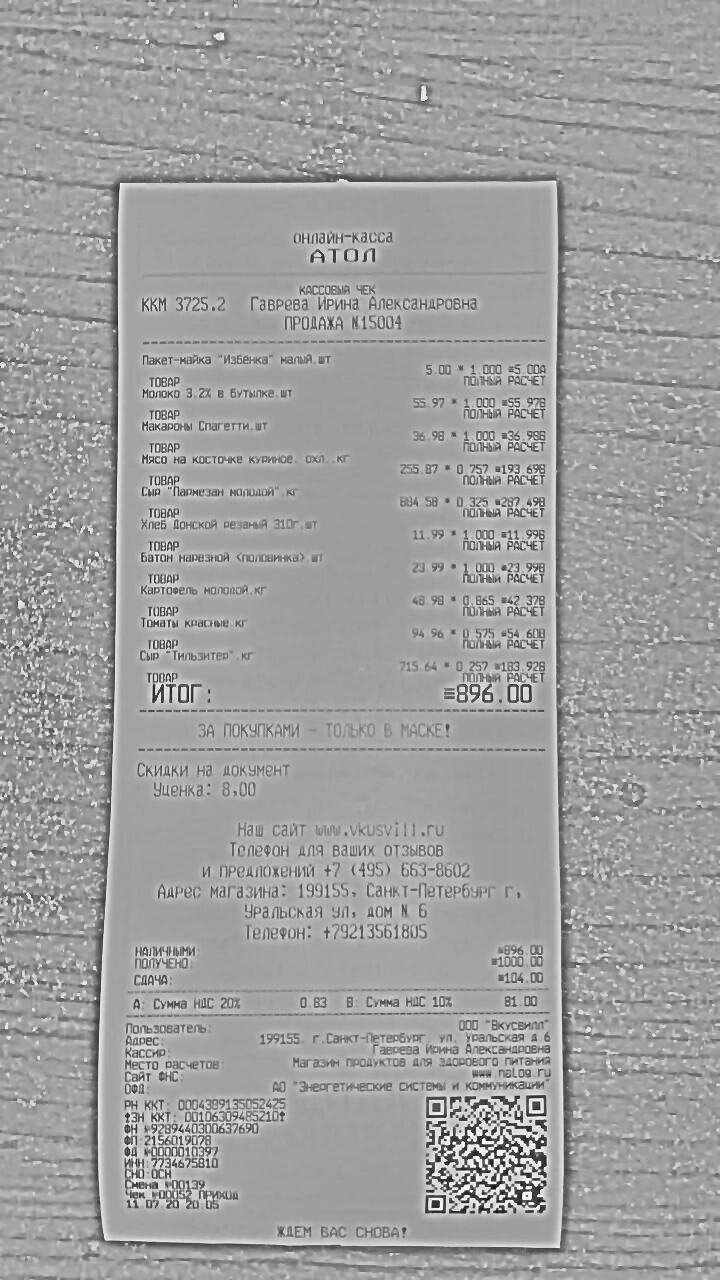
Продавец: Магазин продуктов для загородного питания
Товары: Пакет-майка "Избежа" малый; Молоко 3 л. в бутылке; Макарон Пагетти; Мясо на касторке куриное
Количество: 1.000; 1.000; 1.000; 0.757
Цена: 0.00; 55.97; 36.98; 225.87
Сумма: 0.00; 55.97; 36.98; 193.69
Итого: 89.06